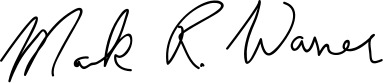
Signature of: mark warner